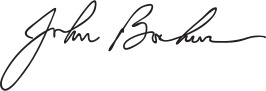
Signature of: john boehner